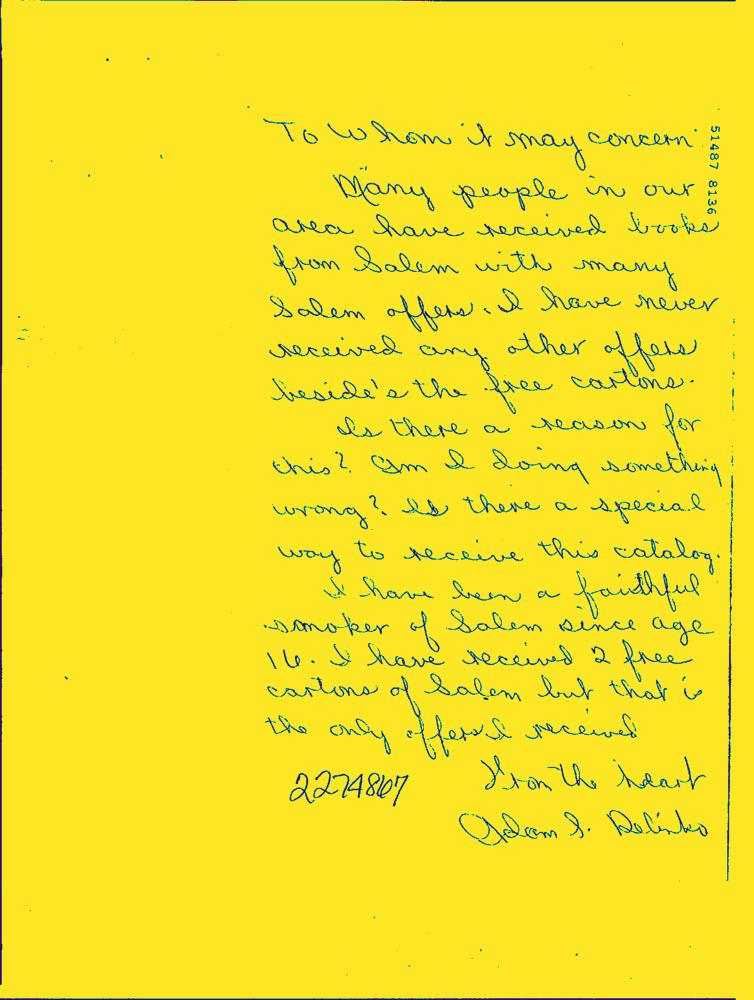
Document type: Hand-Written